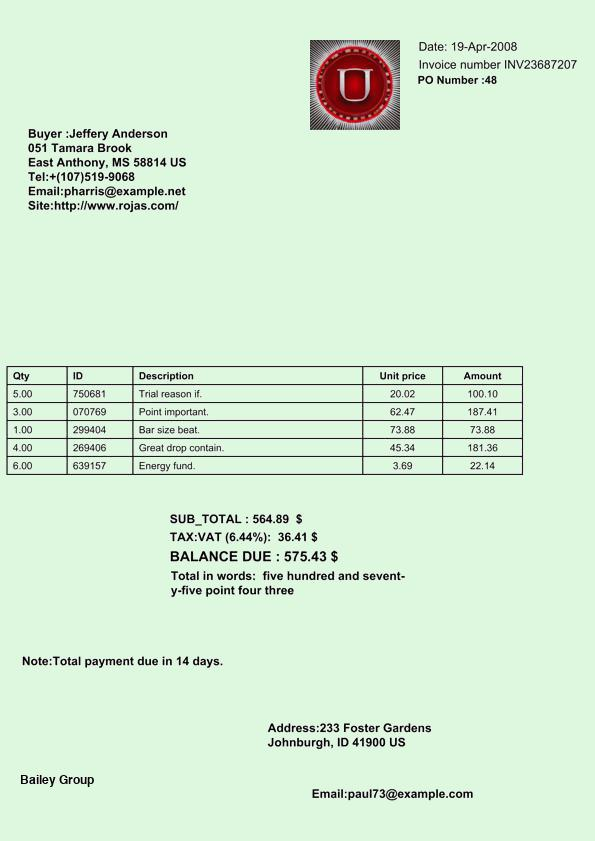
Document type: Invoice